Patient: Male, age 46
A 46-year-old male smoker presented with a history of dry cough and moderate-grade pyrexia, responding to antipyretic since 3 months. History regarding other system involvement did not suggest any other abnormality. There were no other systemic symptoms. Examination revealed decreased breath sounds at the right lung base. There was no lymphadenopathy or organomegaly. With these symptoms, the patient was provisionally diagnosed as a case of tuberculosis and started on the anti-tubercular therapy. He did not show any improvement and was referred for further management. The blood investigations were within normal range and imaging [Figure 1] of the thorax showed a mass lesion in the upper lobe of the right lung and abdominal scans were within normal range. Fine needle aspiration biopsy from the lesion showed atypical cells suggestive of malignancy. For further confirmation, Immunohistochemical (IHC) markers were performed on cell block, which suggested LCA positive, CK (cytokeratin) negative, other markers were inconclusive. The cytogenetics from the lesion suggested t (2 : 5) though Anaplastic Lymphoma Kinase (ALK) was negative. Staging evaluation suggested that it was extranodal lymphoma stage I B E (bone marrow examination showed no involvement). The primary anaplastic large cell lymphoma of lung was the final diagnosis made and patient was started on combinational chemotherapy consisting of cyclophosphamide, adriamycin, vincristine and prednisolone. After six cycles of chemotherapy, the patient is in complete remission.
Keywords: primary pulmonary lymphoma, immuno histo chemistry, treatment
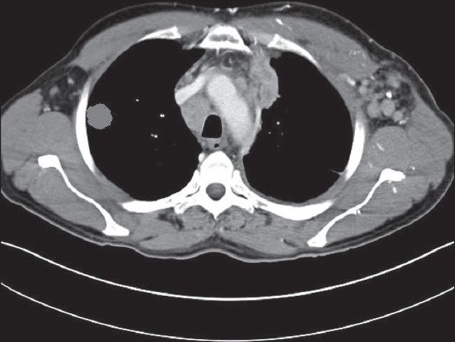
Image caption: CT scan showing right upper lobe mass.